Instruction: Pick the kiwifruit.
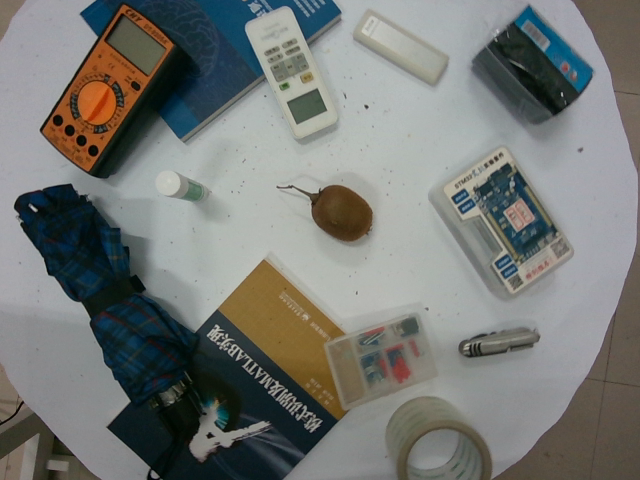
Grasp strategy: vertical